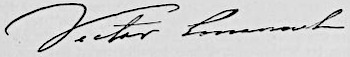
Signature of: victor emmanuel ii of italy